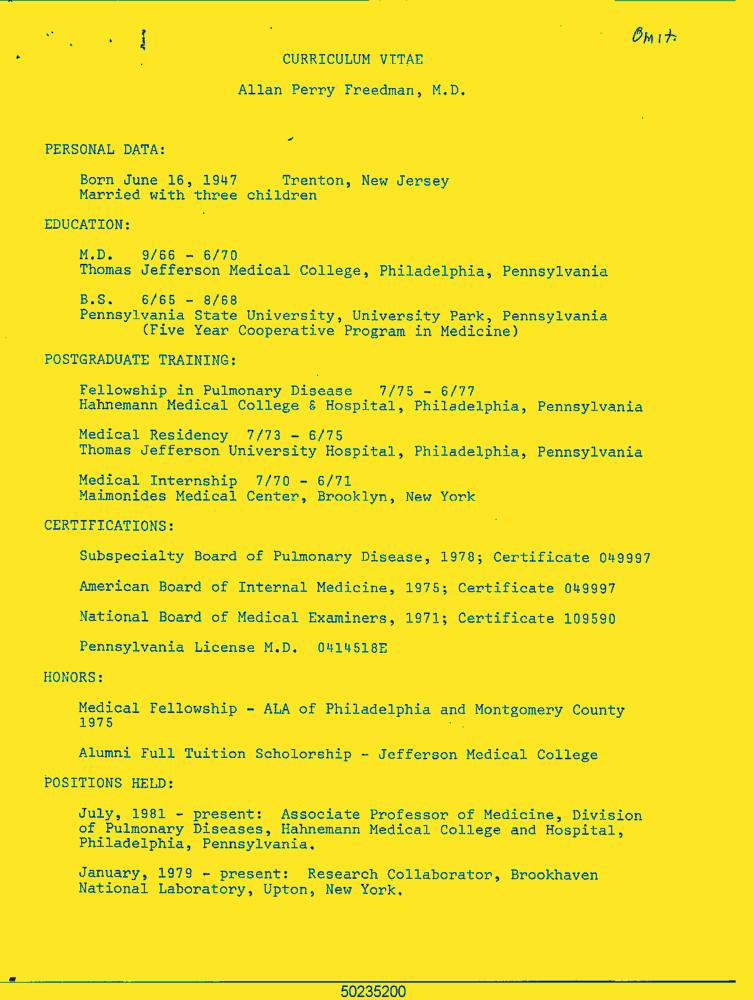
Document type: Resume-Doc